Question: What type of tax is indicated in the document, personal property or real estate?
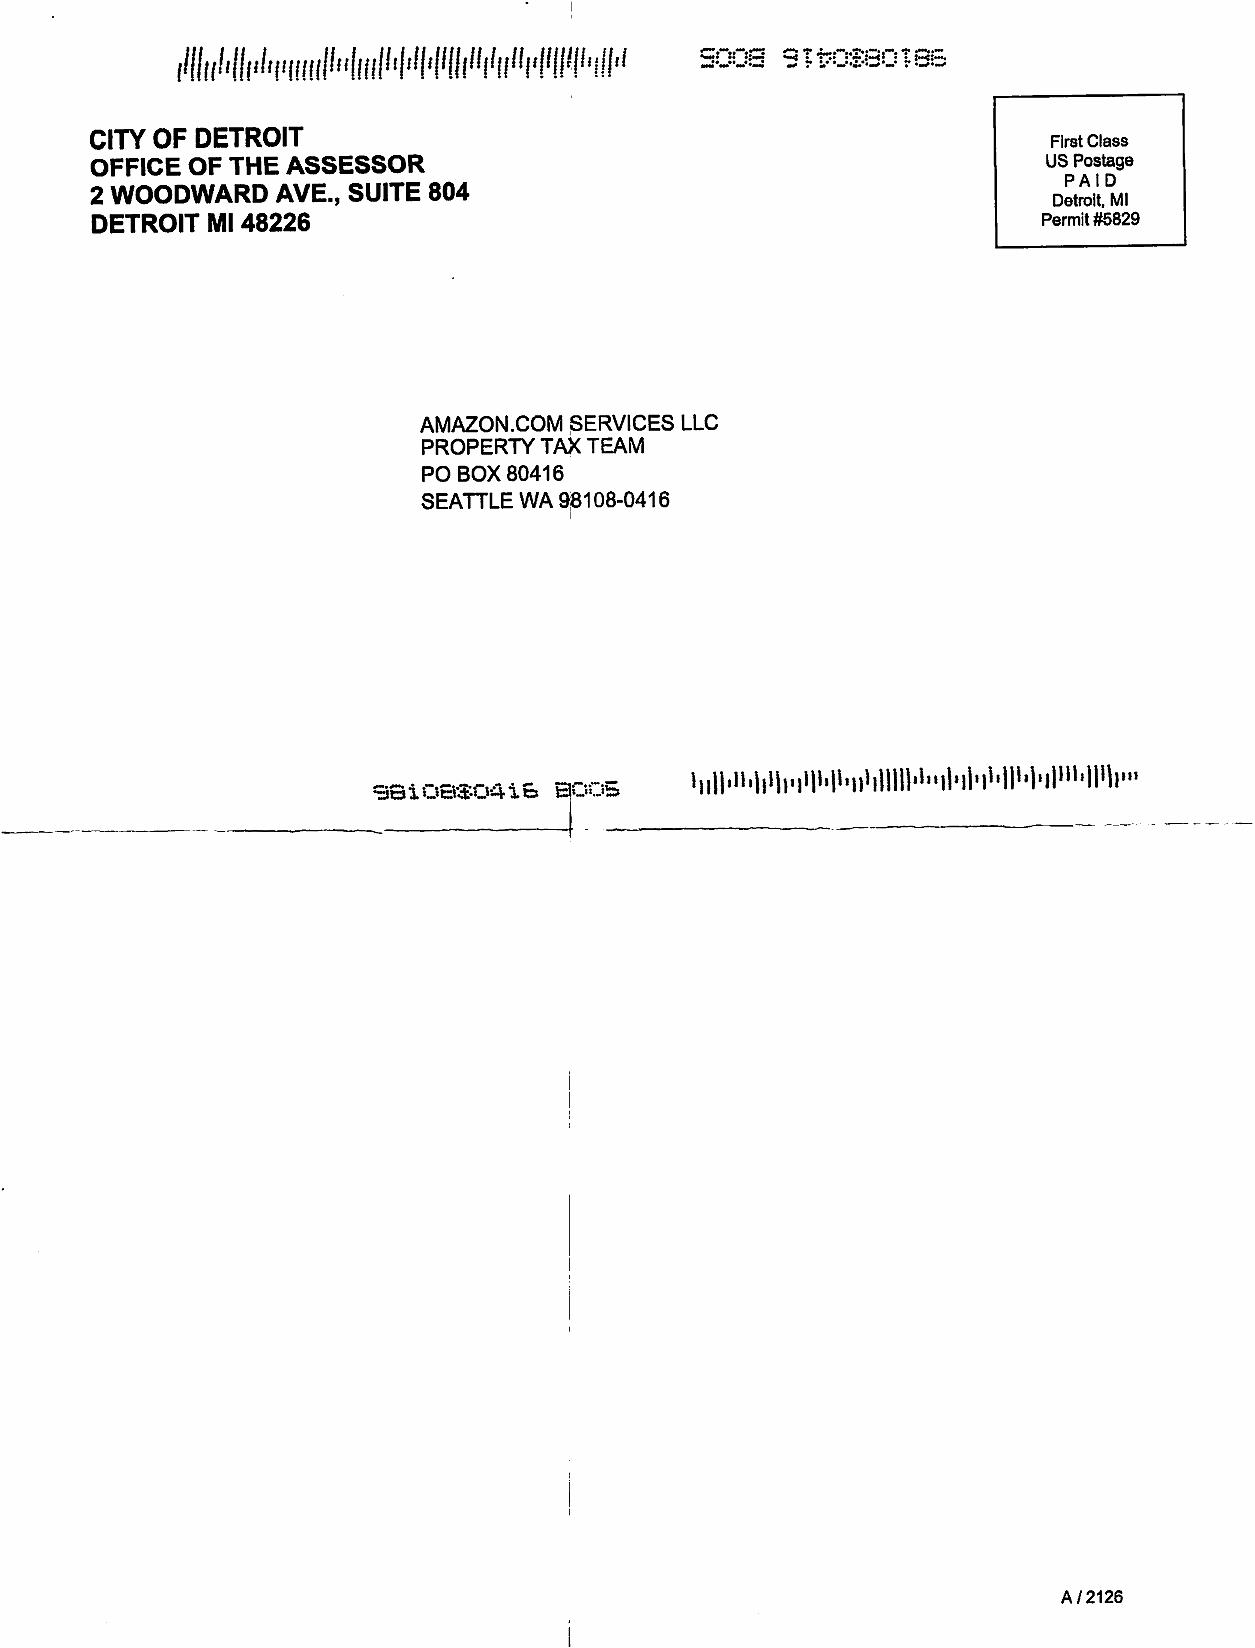
Answer: "Personal Property Tax"